Question: What tax district, tax-rate area, or tax area code is specified in the document?
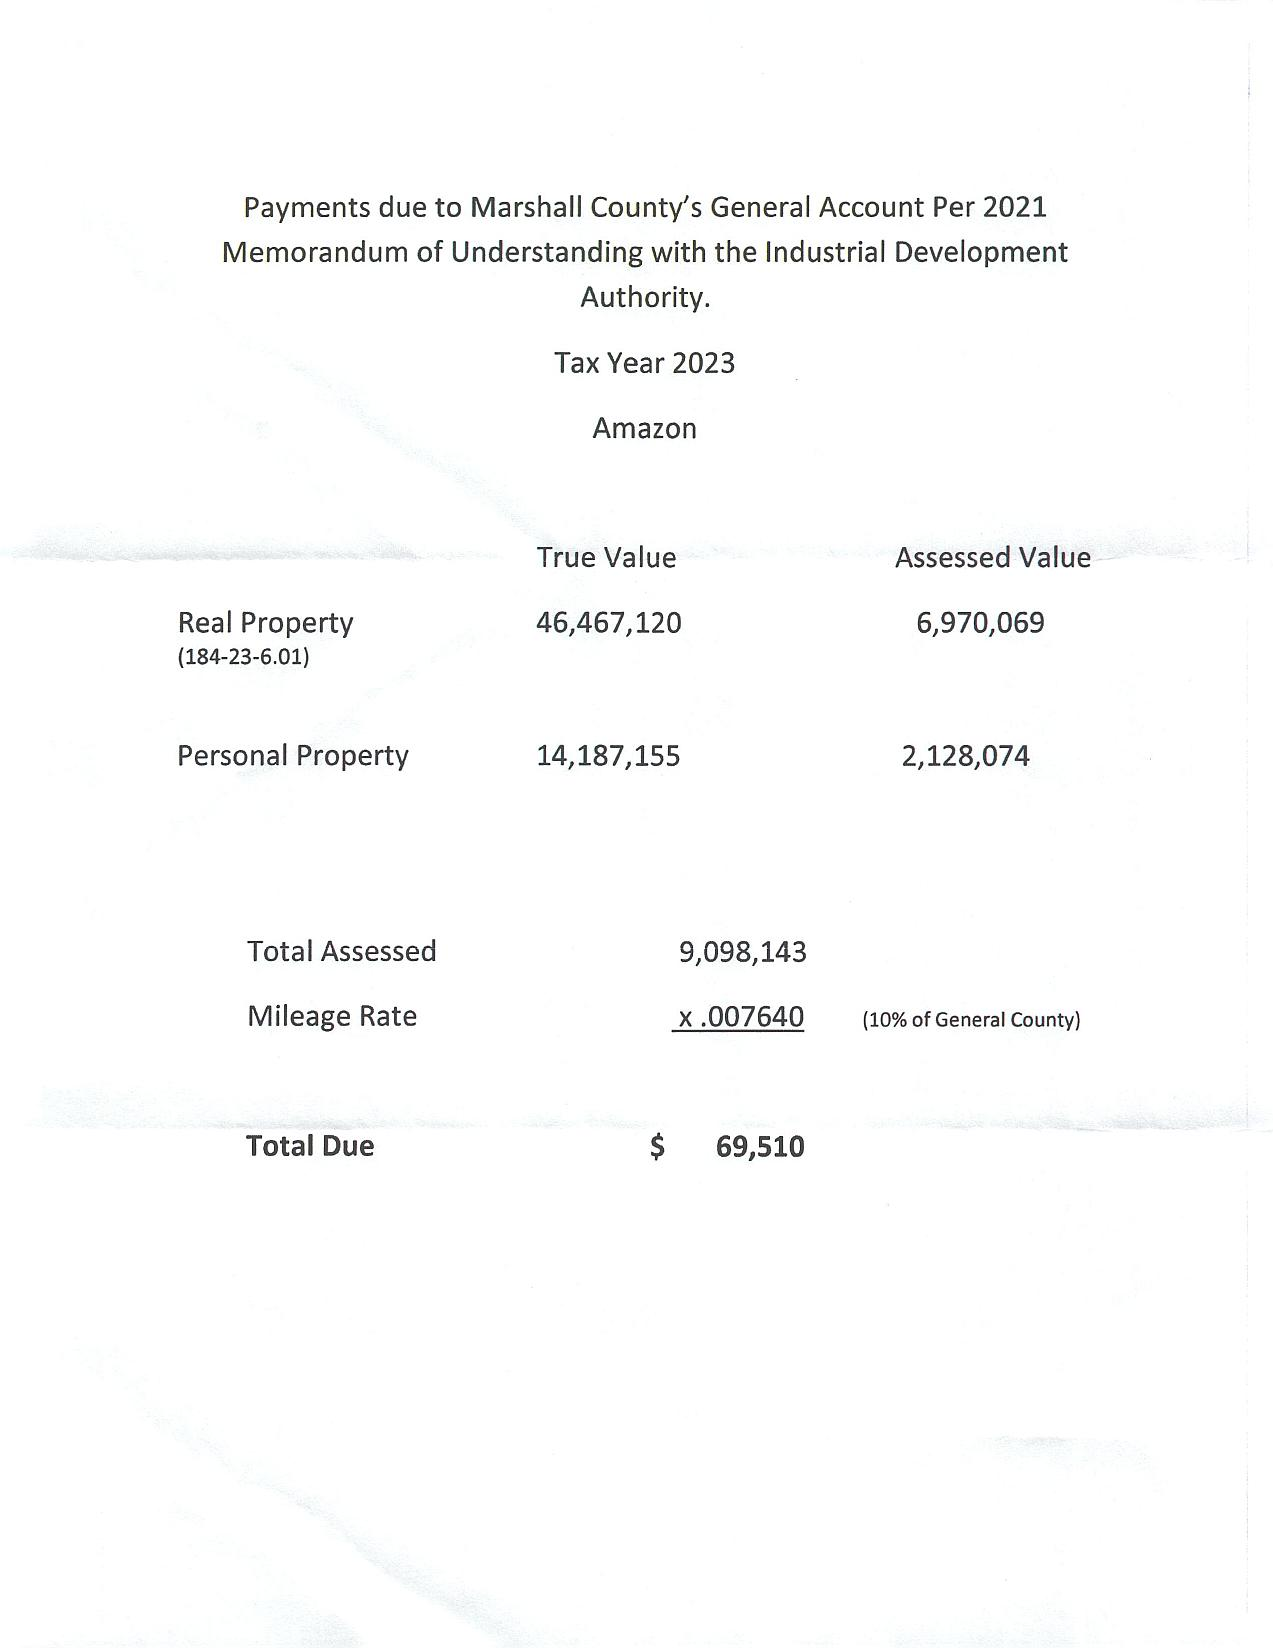
Answer: "10% of General County"